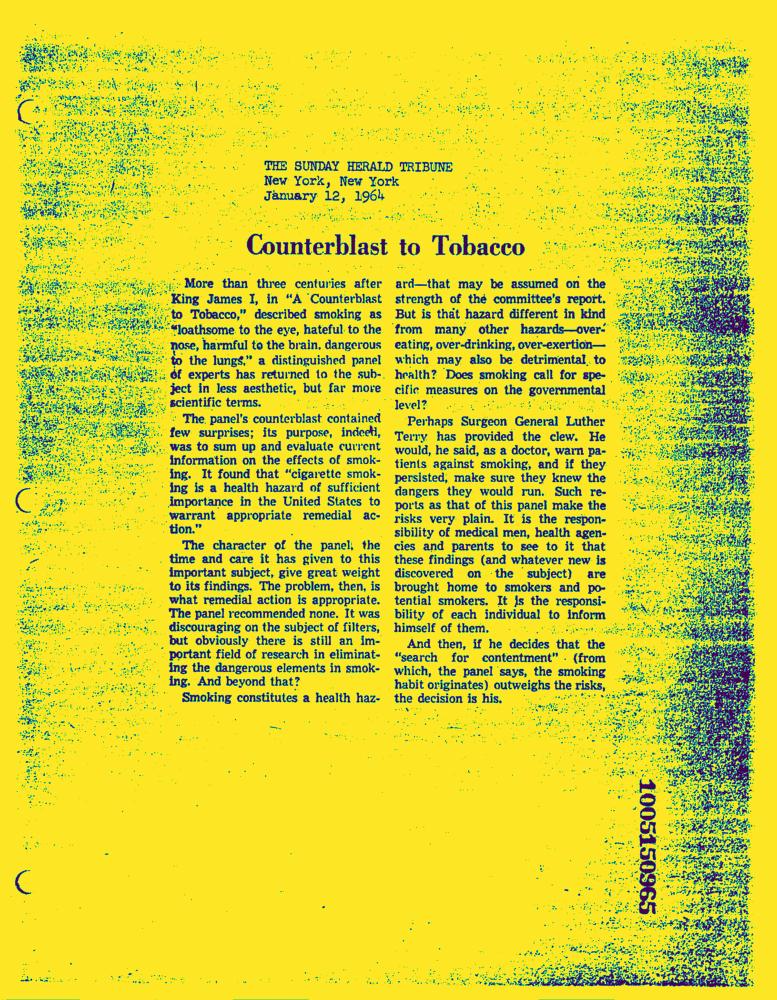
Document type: News-Article